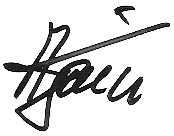
Signature of: apoloniusz tajner